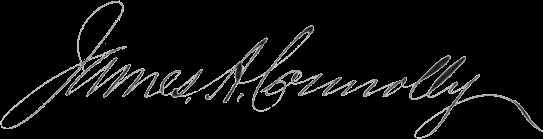
Signature of: james a connolly